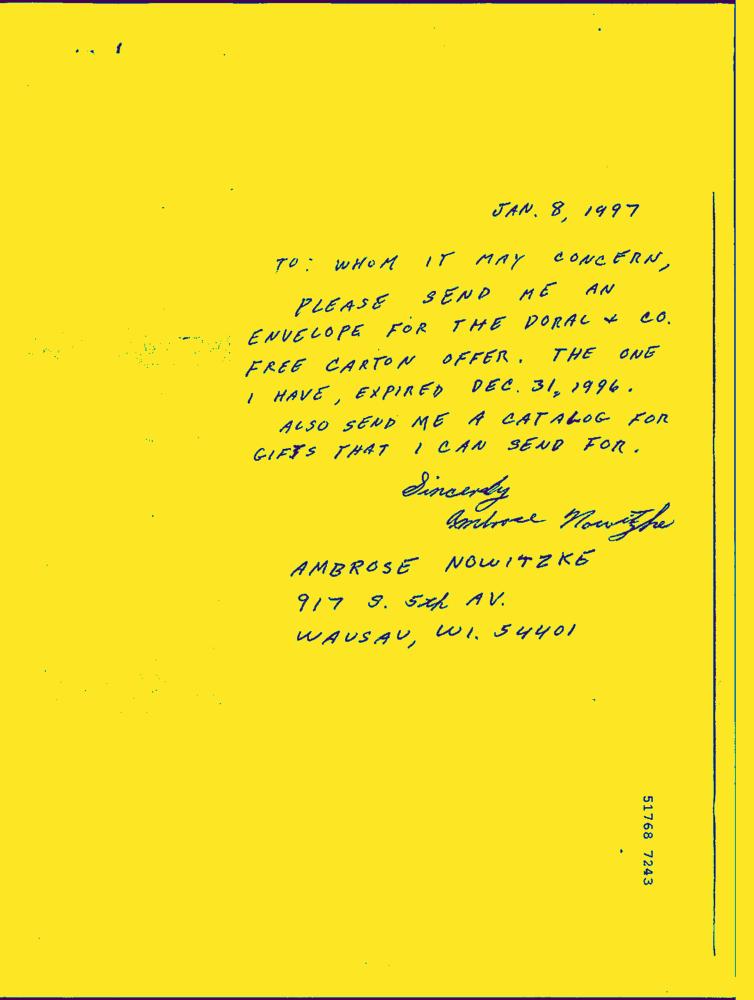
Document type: Hand-Written